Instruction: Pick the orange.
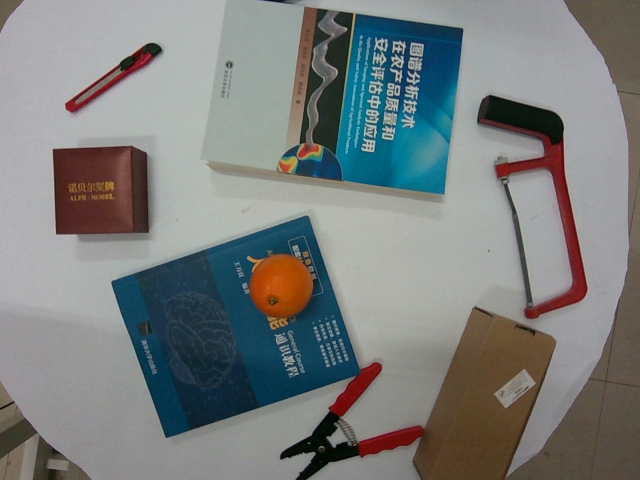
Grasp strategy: vertical